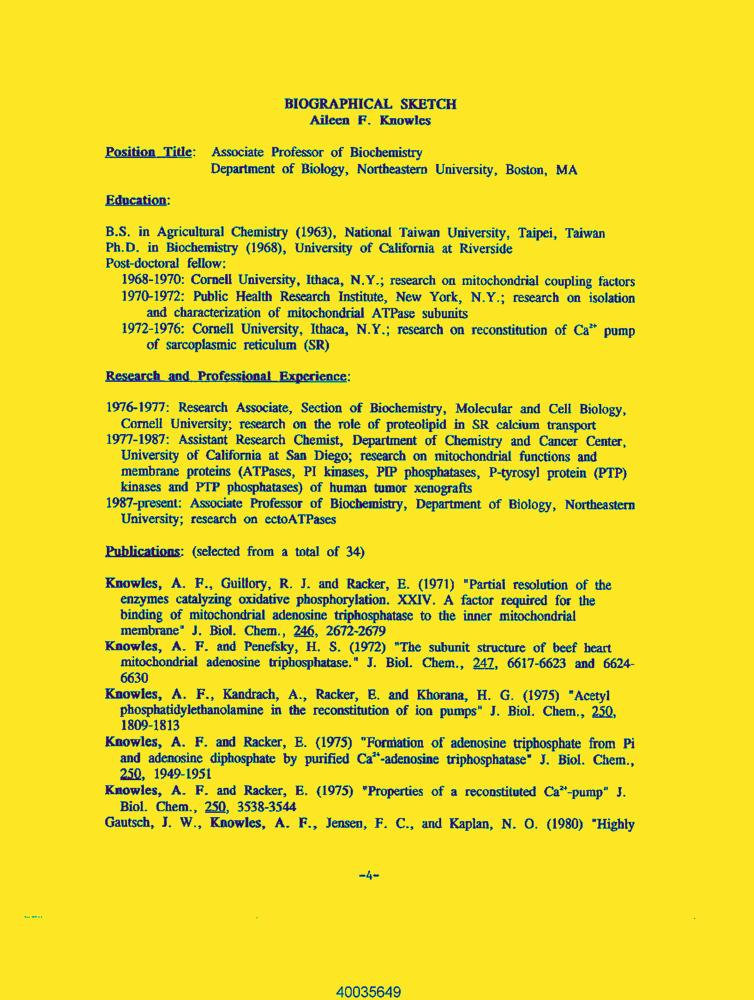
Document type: Resume-Doc